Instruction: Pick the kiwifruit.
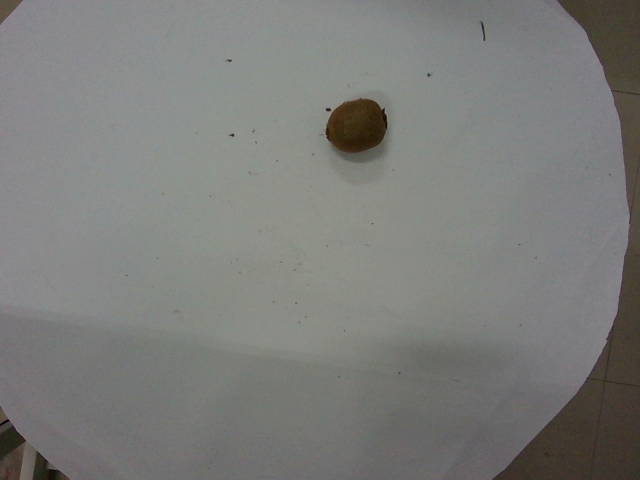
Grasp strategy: vertical